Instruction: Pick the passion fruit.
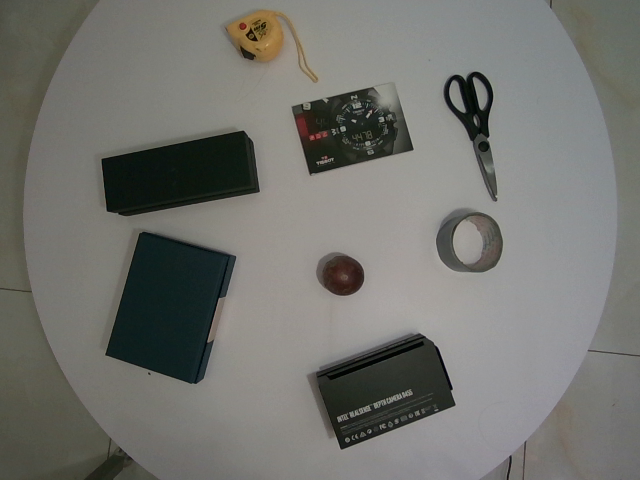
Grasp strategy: vertical